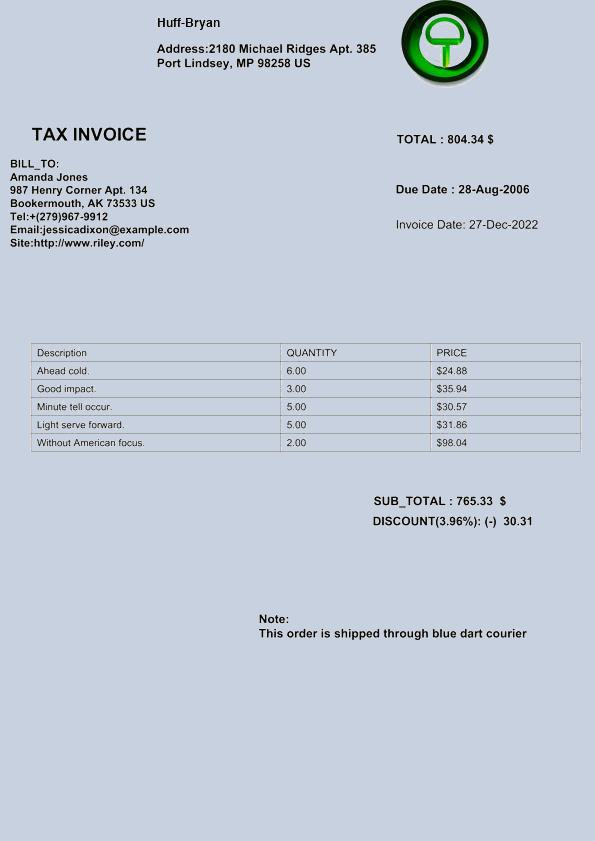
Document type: Invoice